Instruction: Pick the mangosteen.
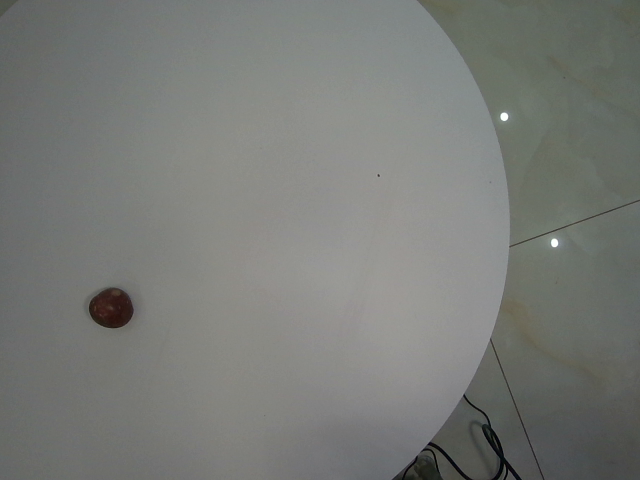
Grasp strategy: vertical